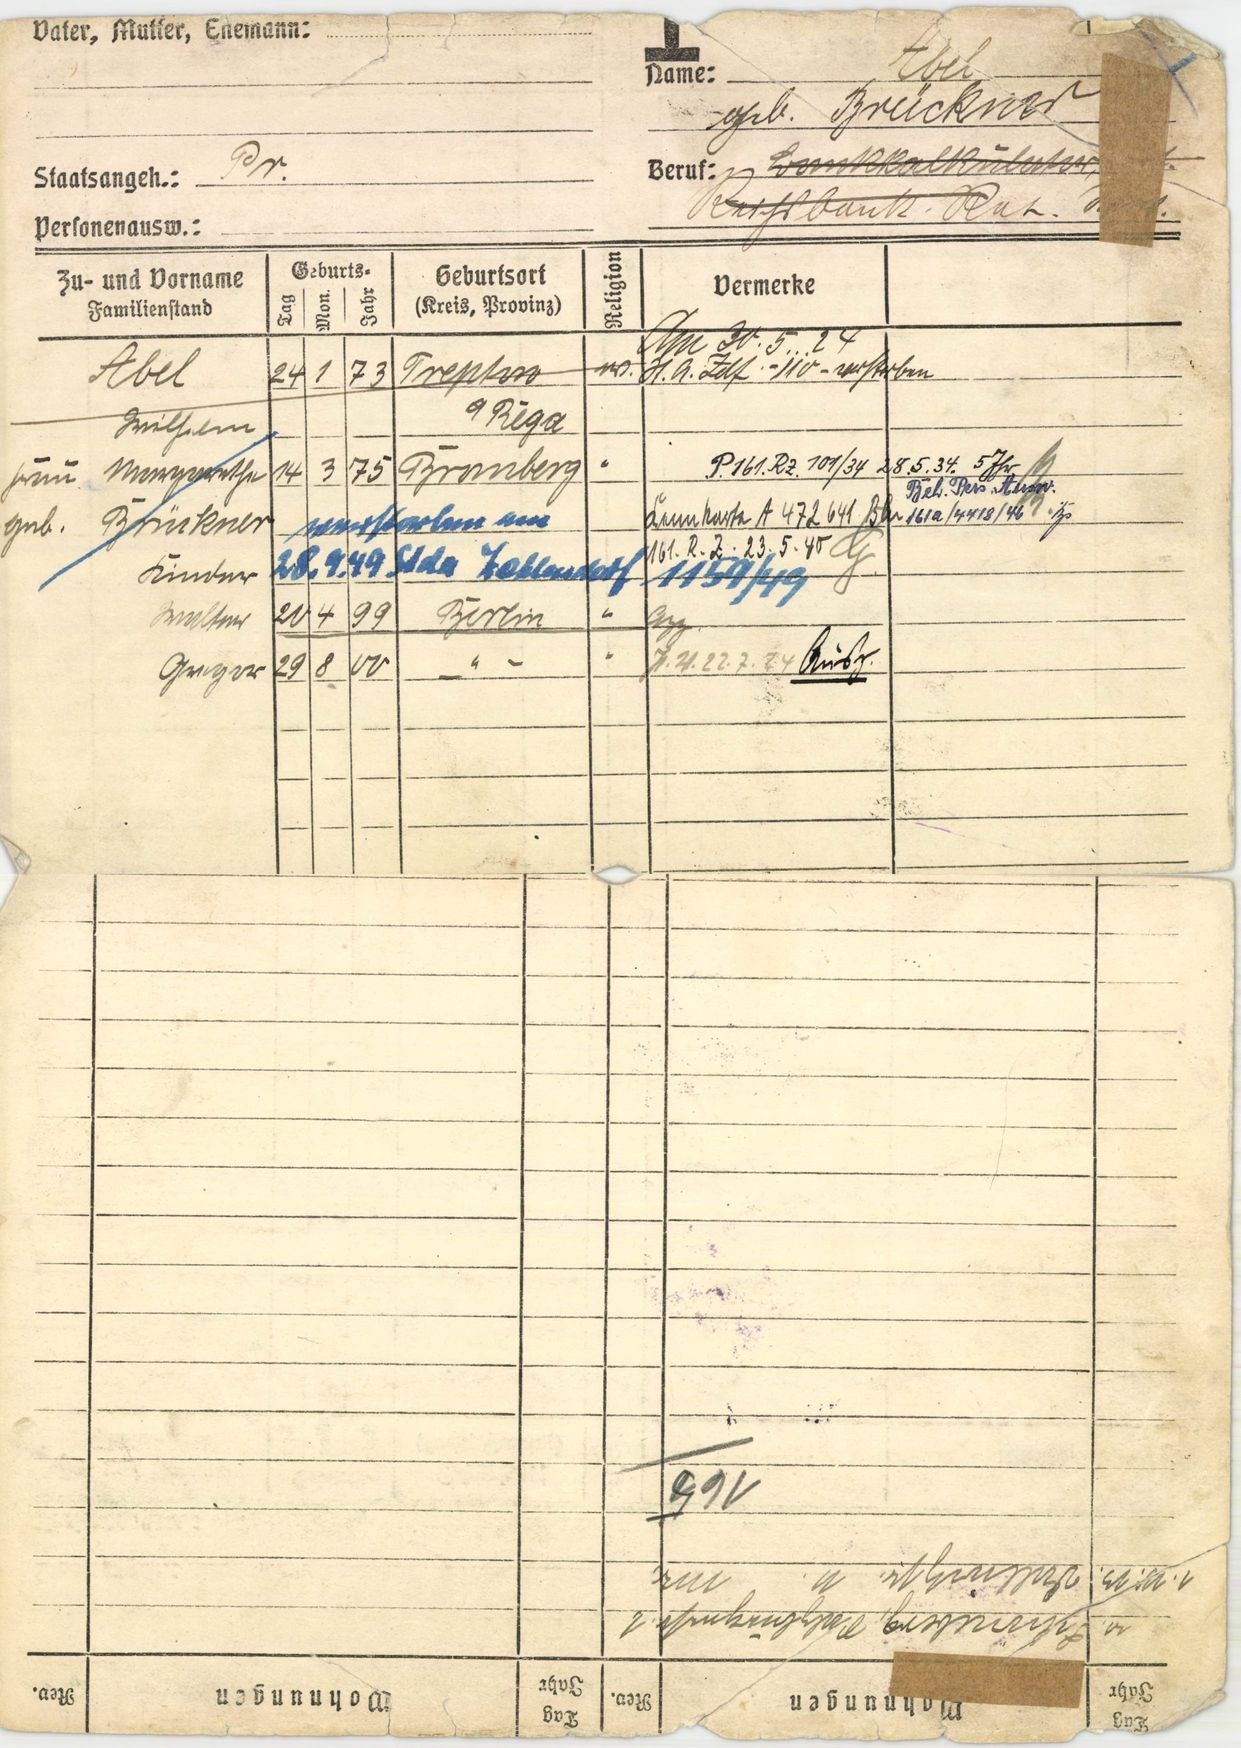
Abel
geb. Brückner